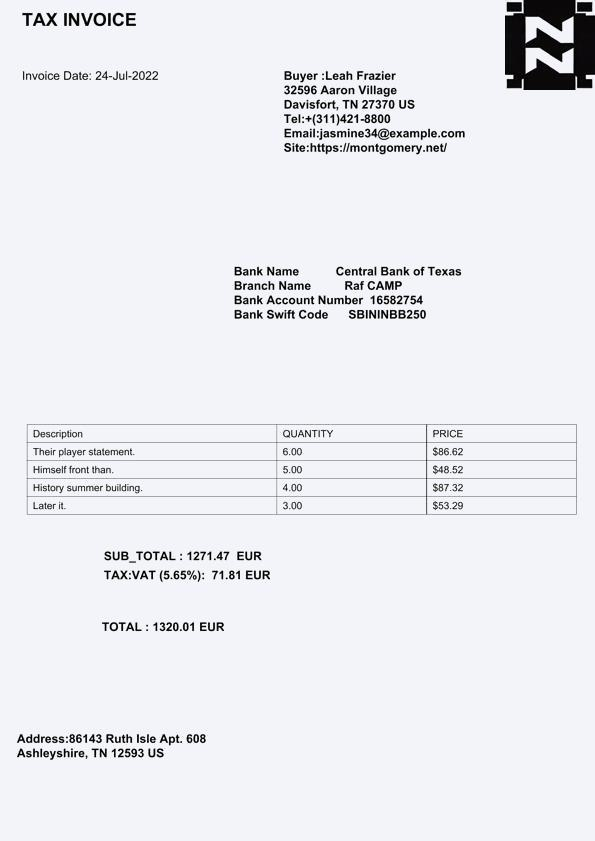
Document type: Invoice